Question: How is the history relevant to the case?
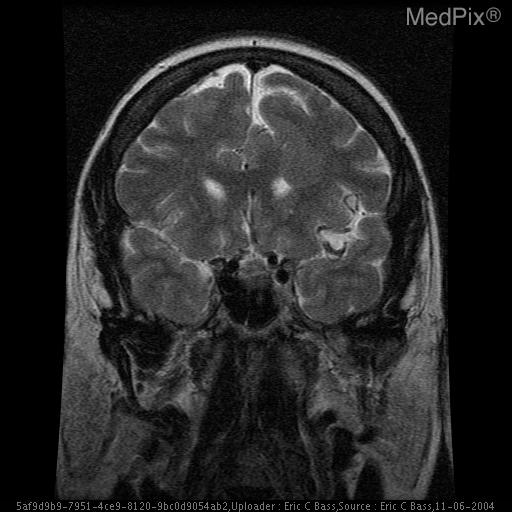
Answer: The patient's history of 54yo female with life long history of epilepsy and seizures. is key in understanding the case.